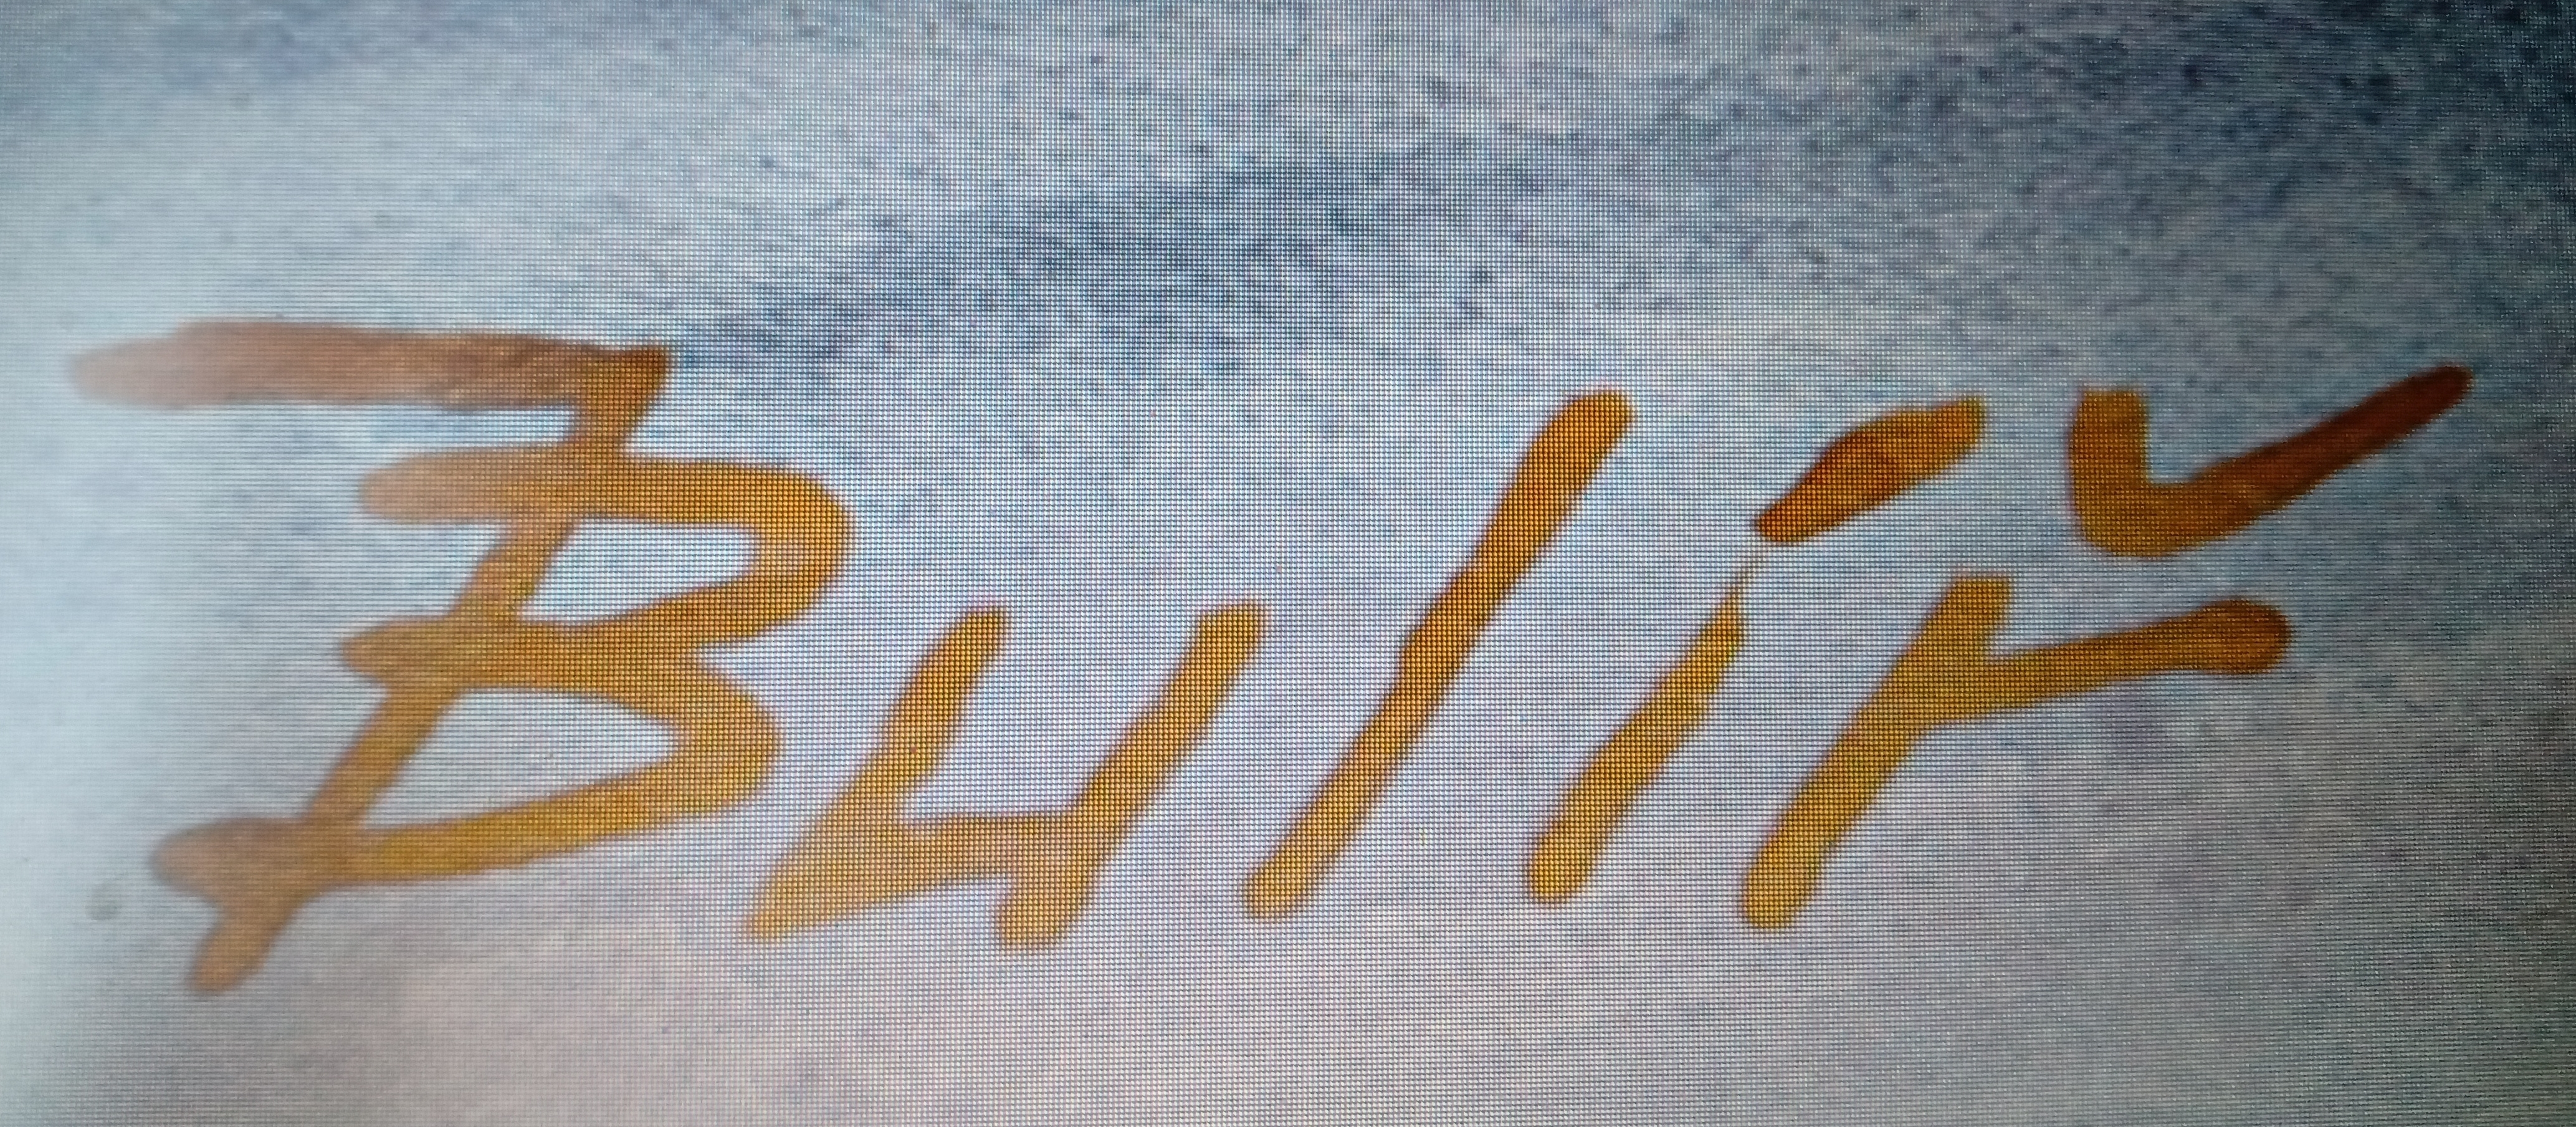
Signature of: jan bulíř